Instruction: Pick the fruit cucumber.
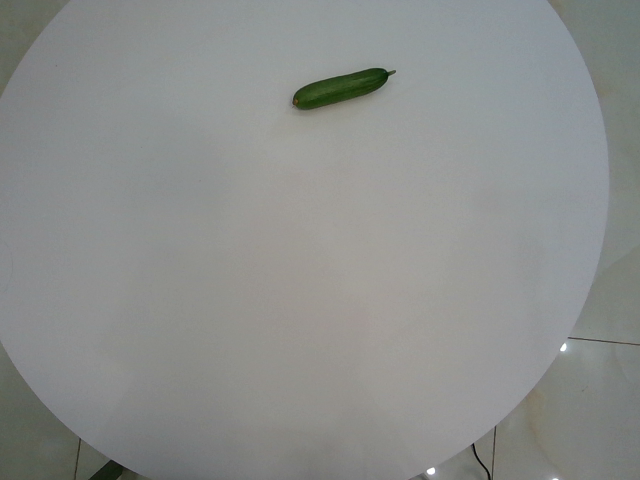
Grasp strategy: vertical